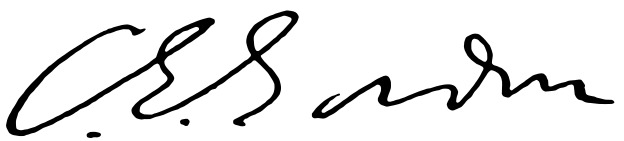
Signature of: charles george gordon